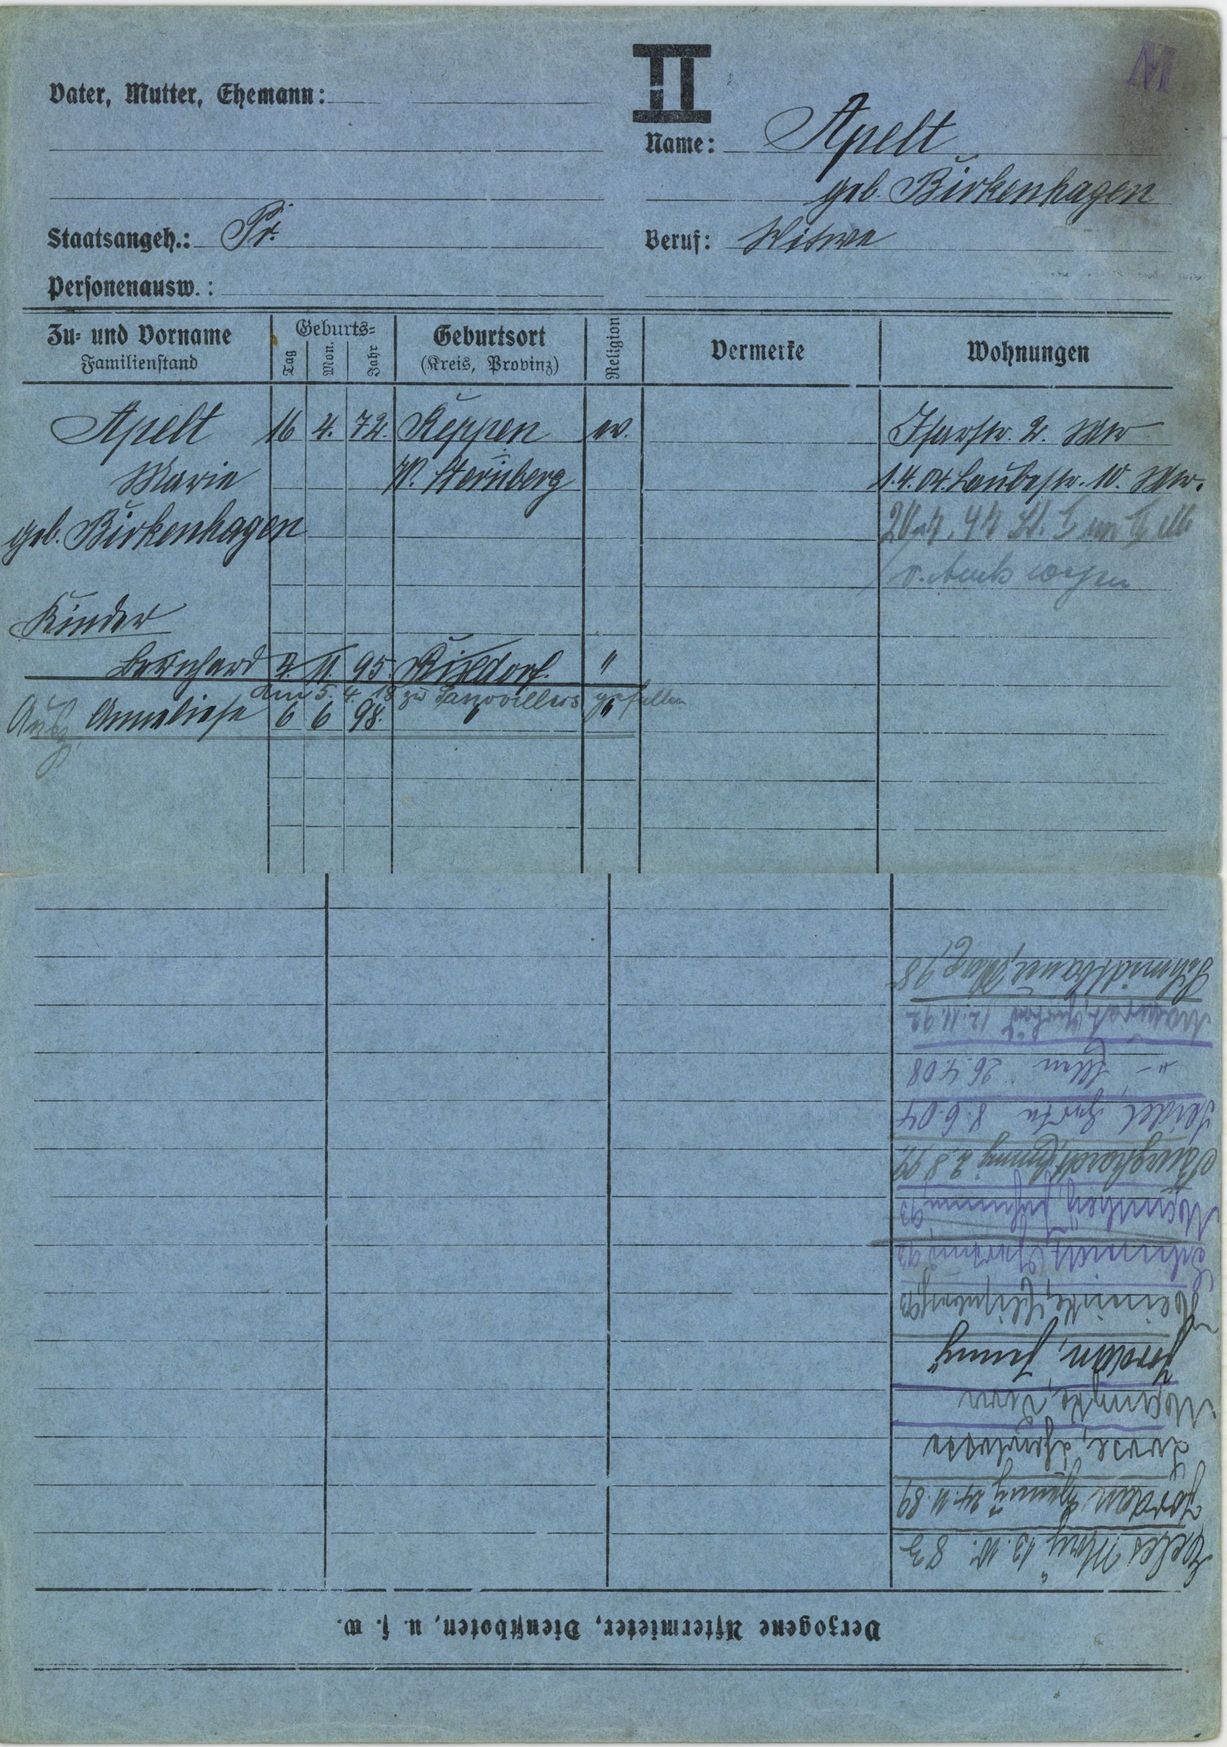
Apelt

geb. Birkenhagen